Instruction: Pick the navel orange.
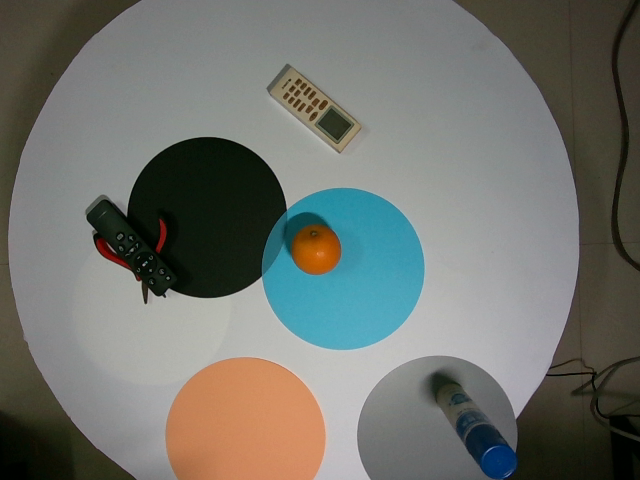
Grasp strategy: vertical